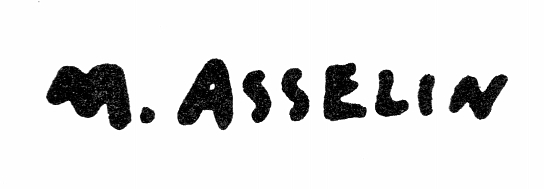
Signature of: maurice asselin